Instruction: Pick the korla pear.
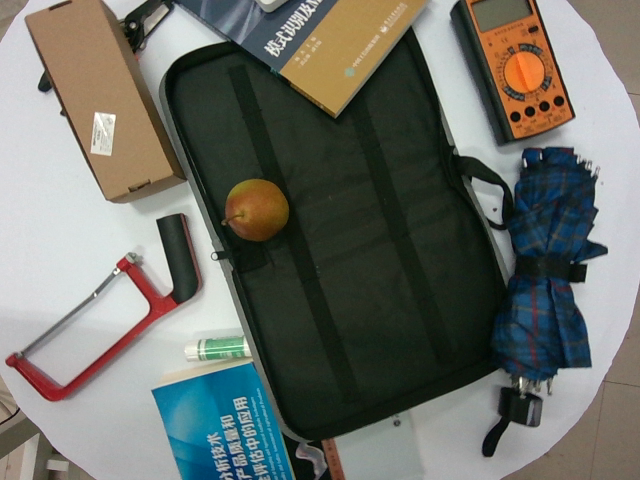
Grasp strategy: vertical